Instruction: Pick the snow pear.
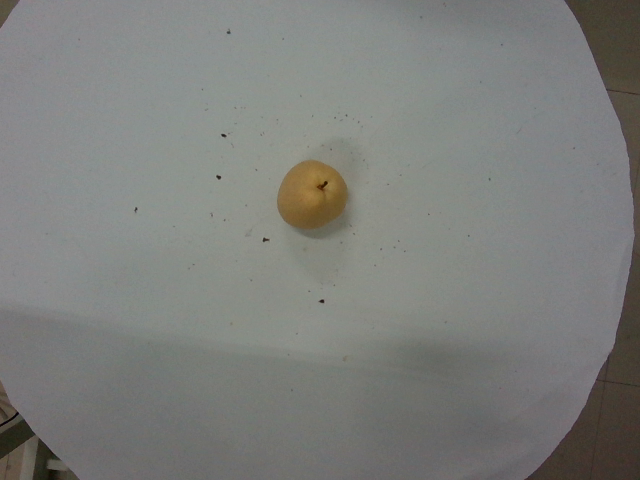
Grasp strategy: vertical